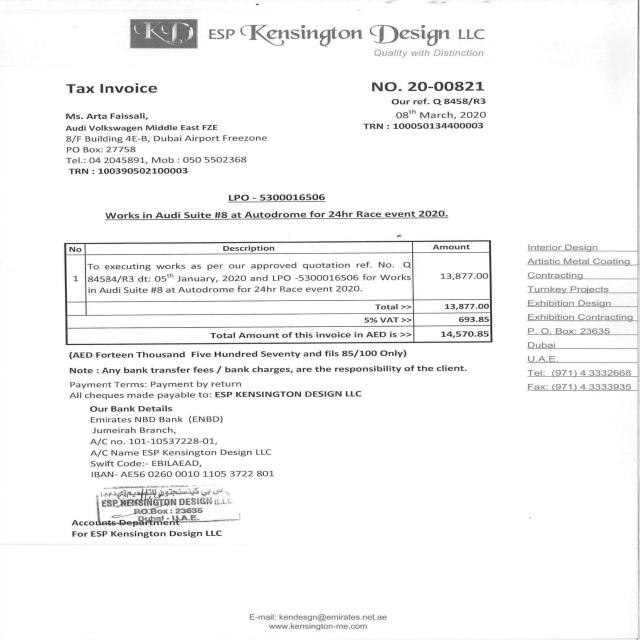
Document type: Invoice